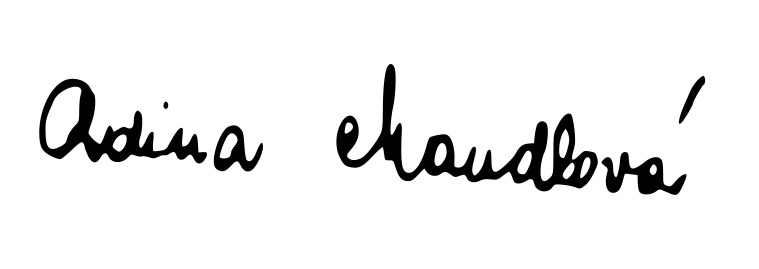
Signature of: adina mandlová